Patient: Male, age 17
The patient is a 17 year old boy with a history of a congenital vesicoureteral reflux and other congenital abnormalities of kidney and urinary tract (CAKUT) which gradually caused nephrosclerosis, secondary hypertension and chronic kidney disease (CKD). In April, 2019 he started peritoneal dialysis (PD) because of CKD stage 5. In June, 2019 he received a deceased donor kidney transplant (from a 58 year old female, cause of death - intracerebral hemorrhage. CMV +, EBV +, hepatitis markers - negative, CMV donor + /recipient -). Before KTx induction therapy consisted of Basiliximab - interleukin 2 receptor antibody (IL2Ra) 20 mg IV, mycophenolate mofetil (MMF) 750 mg PO and tacrolimus 3 mg PO. Intraoperatively methylprednisolone 500 mg IV was administered. After KTx patient underwent maintenance therapy with tacrolimus 3 mg PO once daily (o.d.), MMF 750 mg PO twice daily, methylprednisolone 48 mg PO Prophylaxis for Cytomegalovirus (CMV) with valganciclovir 450 mg PO for 6 months as high risk and prophylaxis for Pneumocystis jirovecii TMPSMX 80/400 mg PO was given for 3 months (up to September, 2019). Additionally, patient received treatment with antihypertensives and anticoagulants.
The post-transplant period was mostly uncomplicated with good diuresis, patient had no rejection episodes. Tacrolimus, other immunosuppressant and antihypertensive treatment was tailored a few times in order to achieve either required drug serum concentrations or clinical efficacy, graft function was relatively stable, eGFR ranging from 44,1 to 51,4 mL/min/1.73m2. Darbopoetin alfa 20 mug once every two weeks s/c and folic acid was started due to secondary anemia and continued for 6 months. In July, 2019 the first graft biopsy was performed due to proteinuria and poorly controlled hypertension. Results showed focal mesangioproliferative changes without immunoreactant deposition. Immunosuppresive treatment with tacrolimus and antihypertensive treatment was intensified
In September, 2019 the patient was hospitalised due to leukopenia, neutropenia, diarrhea, loss of apetite. His blood tests showed elevated CMV viremia (up to 8811 copies/ml, while on previous outpatient visits no viremia was detected). MMF was discontinued and valgancivlovir dose was increased up to 450 mg twice daily, for 2 weeks until viral load became undetectable. Patient had fungal toenail infection, topical terbinafine and naftifine were prescribed. Valganciclocvir was discontinued in December, 2019, after completion of 6 months of post-KTx prophylaxis. The last outpatient visit was 12 days before the case of PCP. During the visit the patient had no complaints, his physical examination was unremarkable, graft function was stable with eGFR of 41,4 mL/min/1.73m2 and low CMV viremia of 25 copies/ml (which was below the significant threshold). His immunosuppressive regimen consisted of tacrolimus 6 mg PO o.d., methylprednisolone 8 mg PO o.d. and MMF 500 mg PO twice daily and were not tailored recently.
At the end of June, 2020 patient was admitted to the hospital due to the subfebrile temperature, dry cough, shortness of breath for about 1 week and general fatigue for more than 3 weeks during physical activity. Important to note that additional information about earlier onset of patient's complaints was explicated only after the patient was hospitalized, because at last outpatient visit they did not inform about complaints of fatigue. Patient also lost 4 kg down to 46 kg of weight in the last month. On physical examination the patient was tachycardic (HR - 128 bpm), oxygen saturation (SpO2) was 89% and a subfebrile temperature of 37.2oC. Patient required 2-3 L/min of oxygen to maintain oxygen saturation above 92%. Blood pressure (BP) was 124/80mmHg. There was a reddish, dry maculopapular rash on the upper side of the trunk and around the neck and signs of toenail fungus were seen. Lung auscultation was normal. PCR tests for SARS-CoV-2 from nasopharyngeal swabs were negative twice. No other remarkable findings.
Initial laboratory tests showed decreasing eGFR down to 32 mL/min/1.73m2. C-reactive protein (CRP) was elevated - 79.2 mg/l, tacrolimus concentration - 5.7 ng/ml. Complete blood count, albumin, liver enzymes and electrolytes were normal (laboratory tests are presented in Table 1). Tuberculosis was excluded with both negative Tuberculin skin test (TST) and Interferon-gamma release assay. Atypical bacterial infections were excluded with negative serological testing and negative nasopharyngeal swab PCR. Blood culture was taken. Both EBV and CMV blood tests for PGR were taken and CMV viremia was present at 51 copies/ml.
Chest radiograph (Figure 1) revealed fine bilateral interstitial infiltrates with interstitial edema.
Immunosupressive and antihypertensive treatment was initially unchanged. Topical antifungal treatment was prescribed for suspected fungal etiology of toenail and skin lesions while microbiological tests were ongoing. O2 flow through face mask of 2 l/min was continued.
Chest CT scan (Figure 2) showed bilateral ground glass opacities, pneumatoceles in basal segments and diffuse varying in size centrilobular and peribronchovascular consolidation foci.
On the second day of hospitalisation, while the workup was still in process and bronchoscopy for acquisition of BALF was in line, patient's condition deteriorated, resulting in increased breathing rate, dyspnea and supplemental oxygen demand of up to 12 l/min in order to keep SpO2 >=92%. It was followed by a decrease of kidney function down to eGFR of 27,1 mL/min/1.73m2. Patient was empirically started on TMP-SMX 320 mg IV o.d., Fluconasole 100 mg IV o.d., Sol. Ganciclovir 115mg IV o.d. MMF dose was reduced to 250 mg twice daily, which was later temporarily discontinued. A bronchoscopy was performed and a BALF sample tested positive for P. jirovecii. CMV (3575 copies/ml) and EBV (70000 copies/ml) were detected too. In addition, immunoglobulin G (IgG) was found to be significantly lower - 2,16 g/l, so an IV infusion of 20g IgG was administered.
Over the next days the patient's condition improved, with a reduction of O2 therapy (Figure 3) and a gradual resolution of symptoms - patient reported no fatigue, better general well-being and only occasional coughing. Slight improvement in kidney function was observed with eGFR of 30,9 mL/min/1.73m2 and patient was discharged 2 and a half weeks later after he received IV TMP-SMX for 18 days, and IV ganciclovir for 1 week. Later valganciclovir PO was continued for a total of 1 month and TMP-SMX at a lower dose of 480 mg PO was continued for 3 months in total.
At follow-up his condition has progressively improved, with no signs of infection or respiratory distress, with a markedly improved kidney function and normal inflammation markers as seen in Table 1.
Keywords: kidney transplant recipients, pneumocystis jirovecii, pneumocystis pneumonia, case report
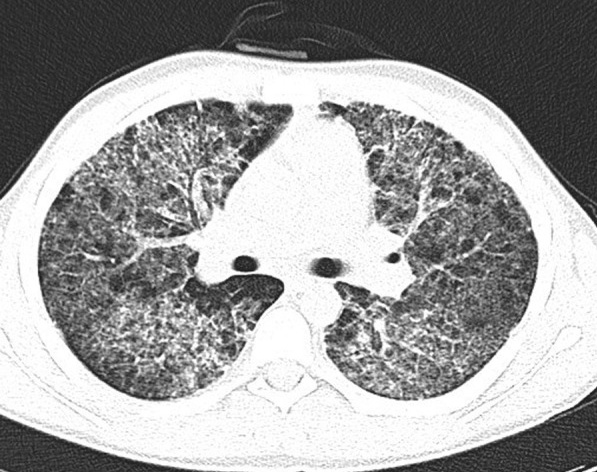
Image caption: Chest CT. Bilateral ground glass opacities and diffuse centrilobular and peribronchovascular consolidation foci.